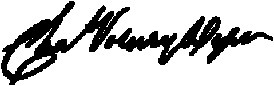
Signature of: charles v dyer